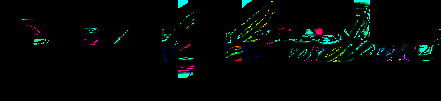
Signature of: nathaniel carl goodwin